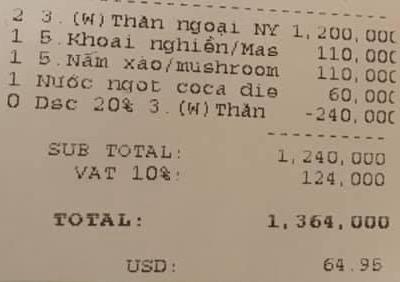
<table>
<tr>
<td>2</td>
<td>3. (W) Thăn ngoại NY</td>
<td>1, 200, 000</td>
</tr>
<tr>
<td>1</td>
<td>5. Khoai nghiền/Mas</td>
<td>110, 000</td>
</tr>
<tr>
<td>1</td>
<td>5. Nấm xào/mushroom</td>
<td>110, 000</td>
</tr>
<tr>
<td>1</td>
<td>Nước ngọt coca die</td>
<td>60, 000</td>
</tr>
<tr>
<td>0</td>
<td>Dsc 20% 3. (W) Thăn</td>
<td>-240, 000</td>
</tr>
</table>

SUB TOTAL: 1, 240, 000
VAT 10%: 124, 000

TOTAL: 1, 364, 000

USD: 64.95